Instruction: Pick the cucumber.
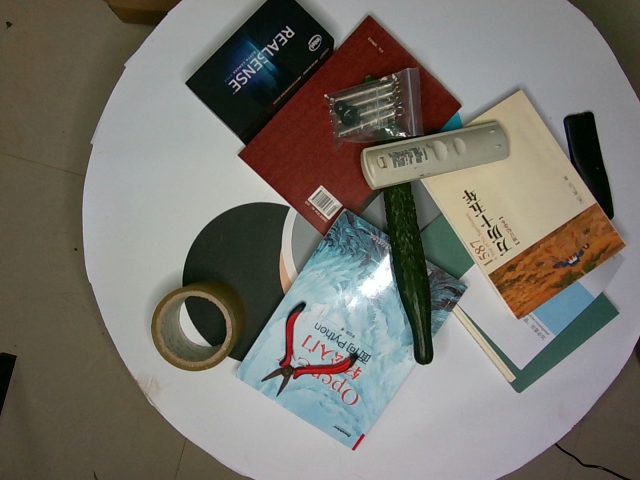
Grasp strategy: vertical